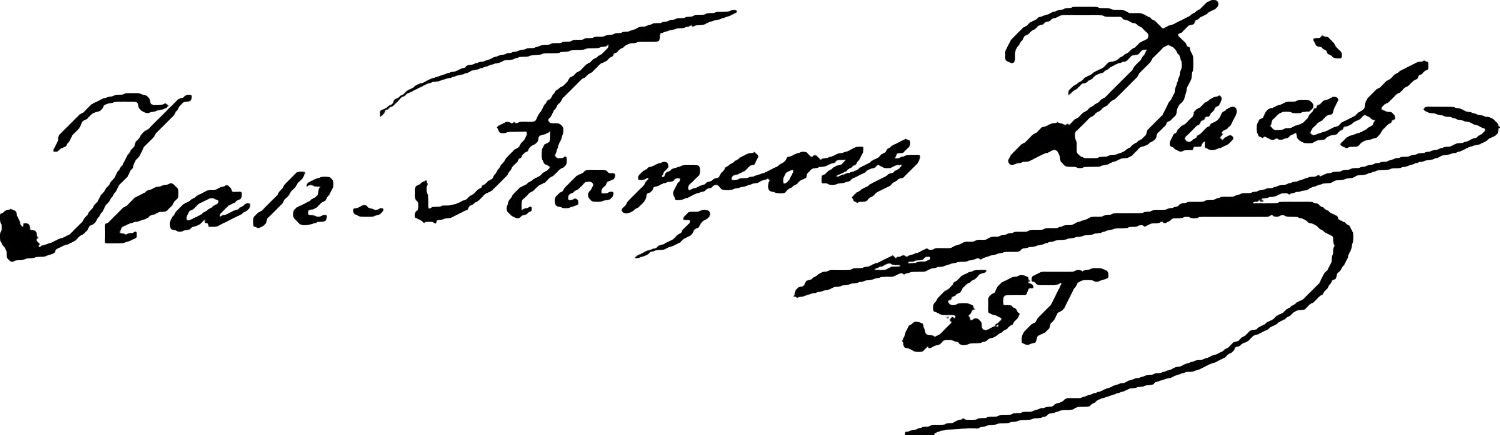
Signature of: jean françois ducis